Question: What is the potential diagnosis?
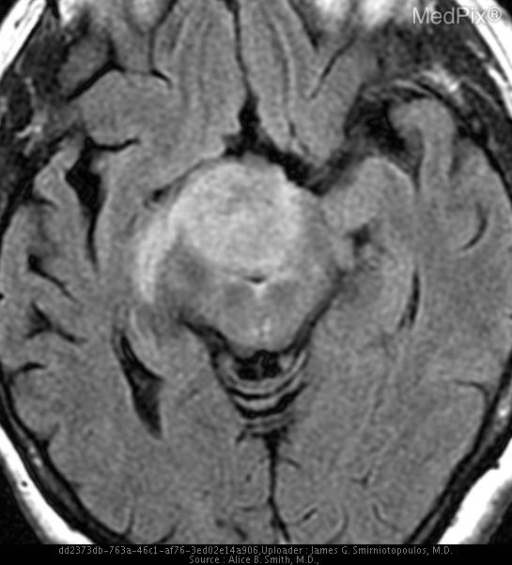
Answer: The possible diagnosis includes •  Hypothalamic glioma (astrocytoma)
•  Langerhan Histiocytosis
•  Germ Cell Neoplasm
•  Hypothalamic hamartoma
•  Chordoid Glioma.